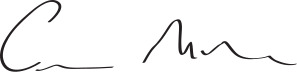
Signature of: carl bildt